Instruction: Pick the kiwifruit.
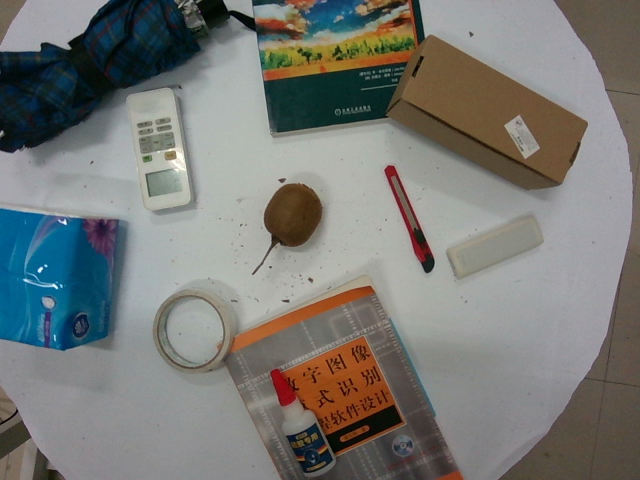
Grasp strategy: vertical